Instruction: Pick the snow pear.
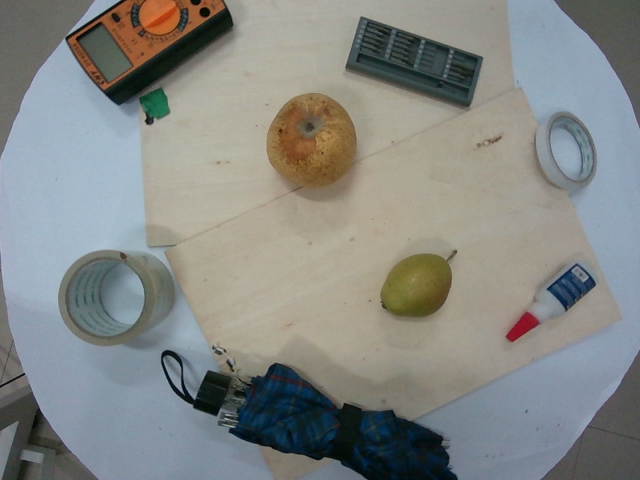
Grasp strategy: vertical